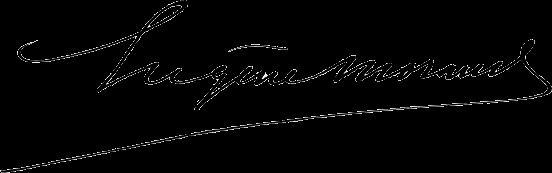
Signature of: eugène morand